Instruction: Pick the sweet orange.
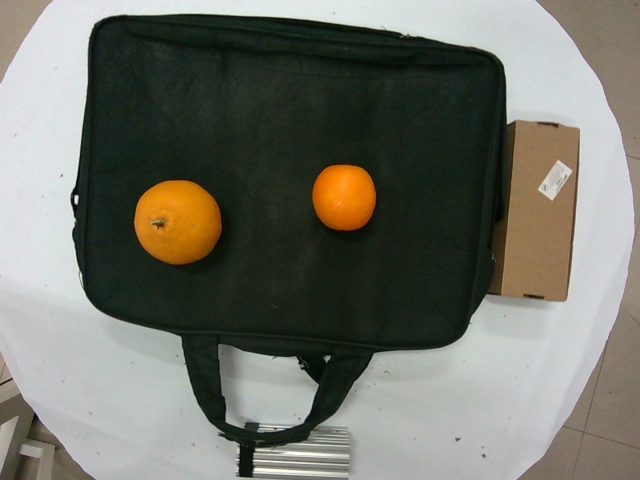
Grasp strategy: vertical